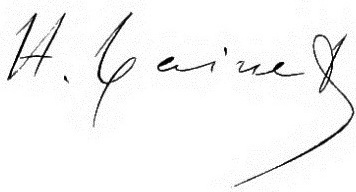
Signature of: hippolyte taine